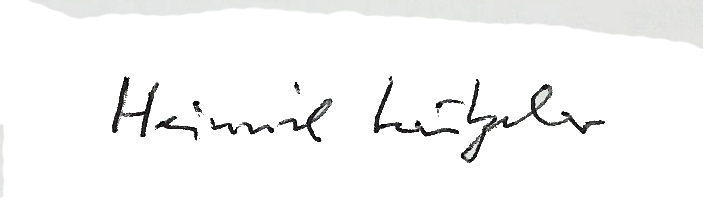
Signature of: heinrich lützeler